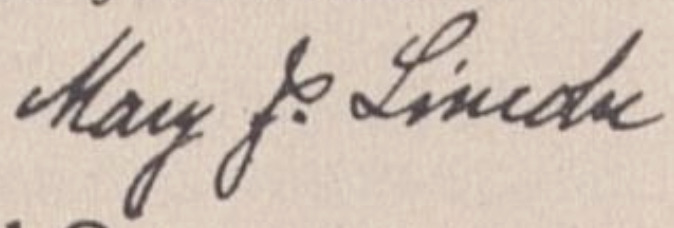
Signature of: mary johnson bailey lincoln